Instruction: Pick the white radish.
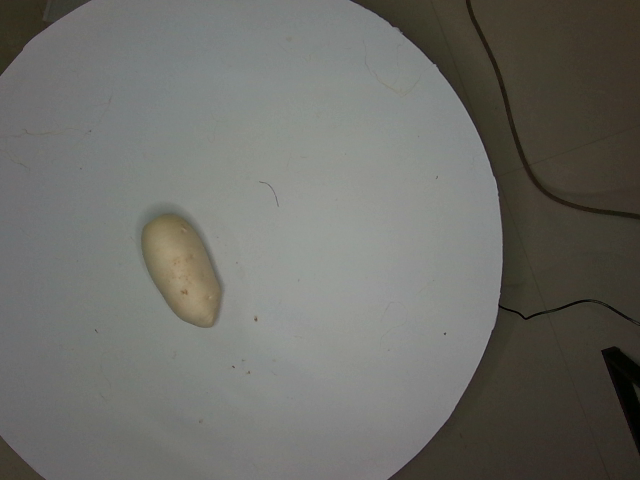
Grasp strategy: vertical